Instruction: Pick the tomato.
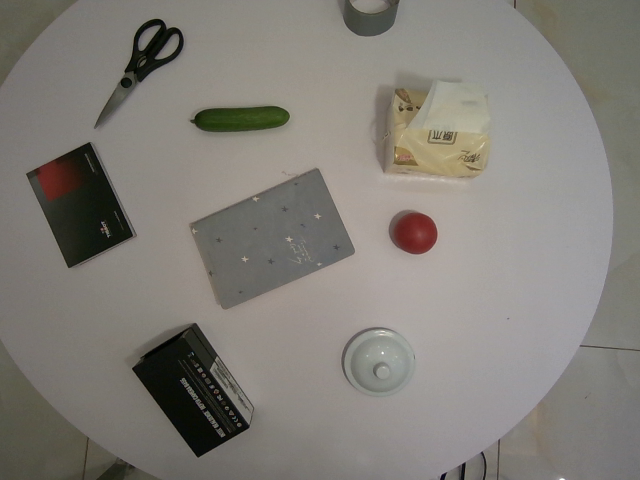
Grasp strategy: vertical